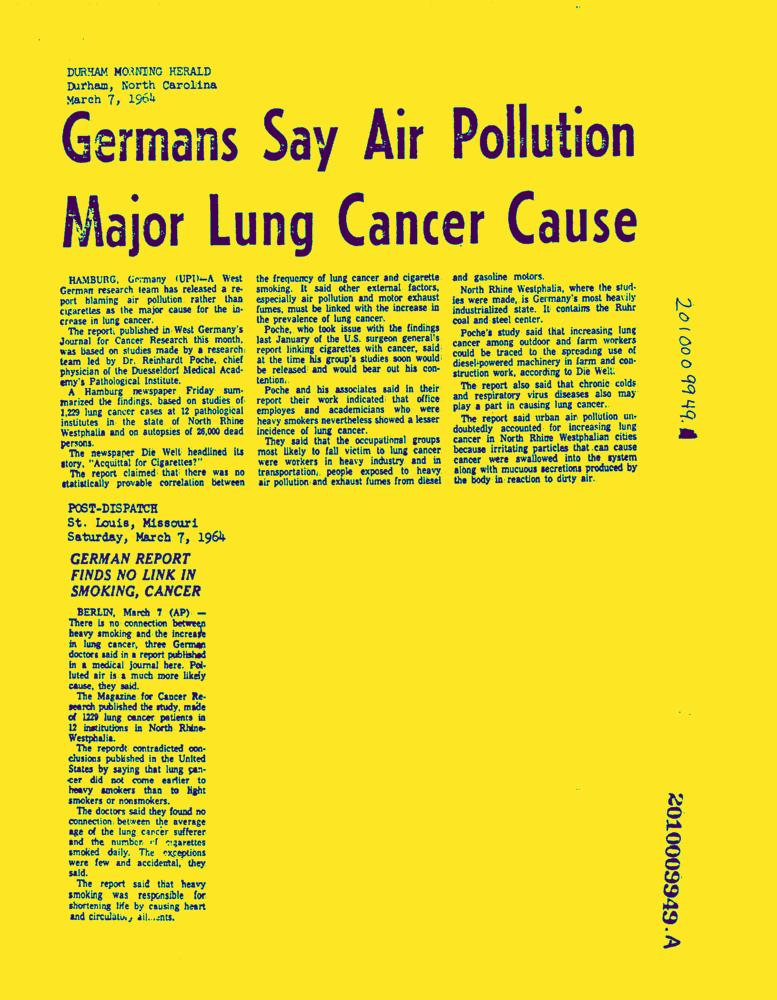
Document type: News-Article